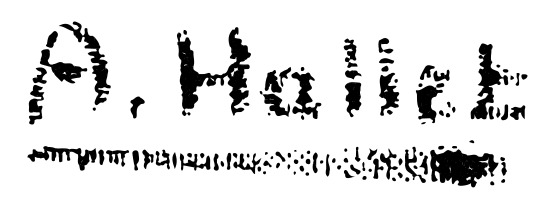
Signature of: andré hallet